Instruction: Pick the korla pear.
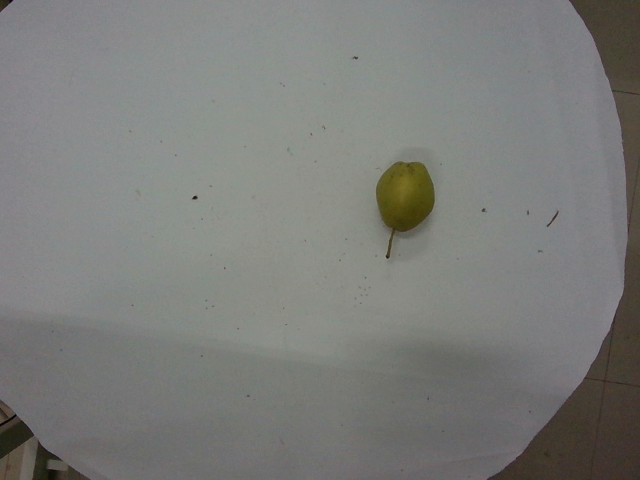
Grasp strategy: vertical